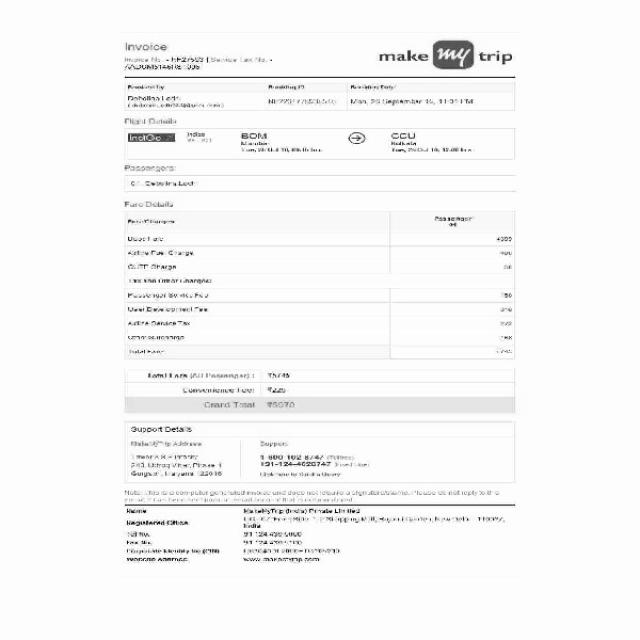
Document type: Invoice